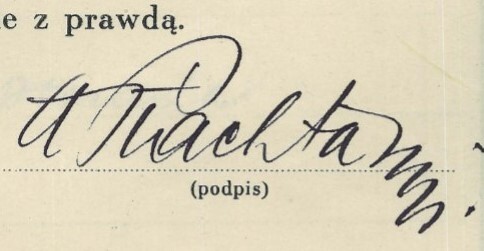
Signature of: andrzej płachta